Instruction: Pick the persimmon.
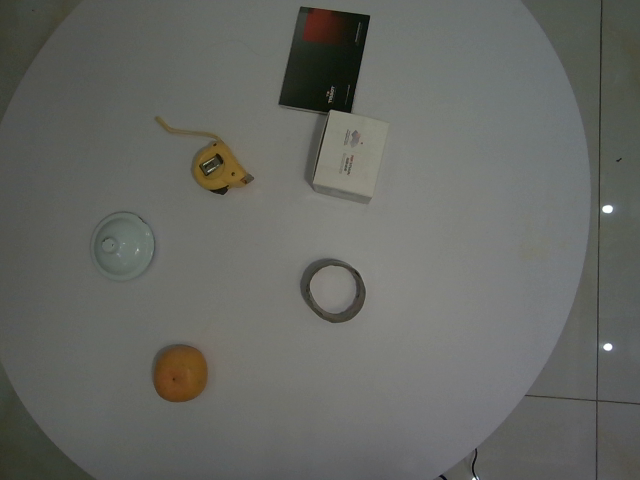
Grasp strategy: vertical